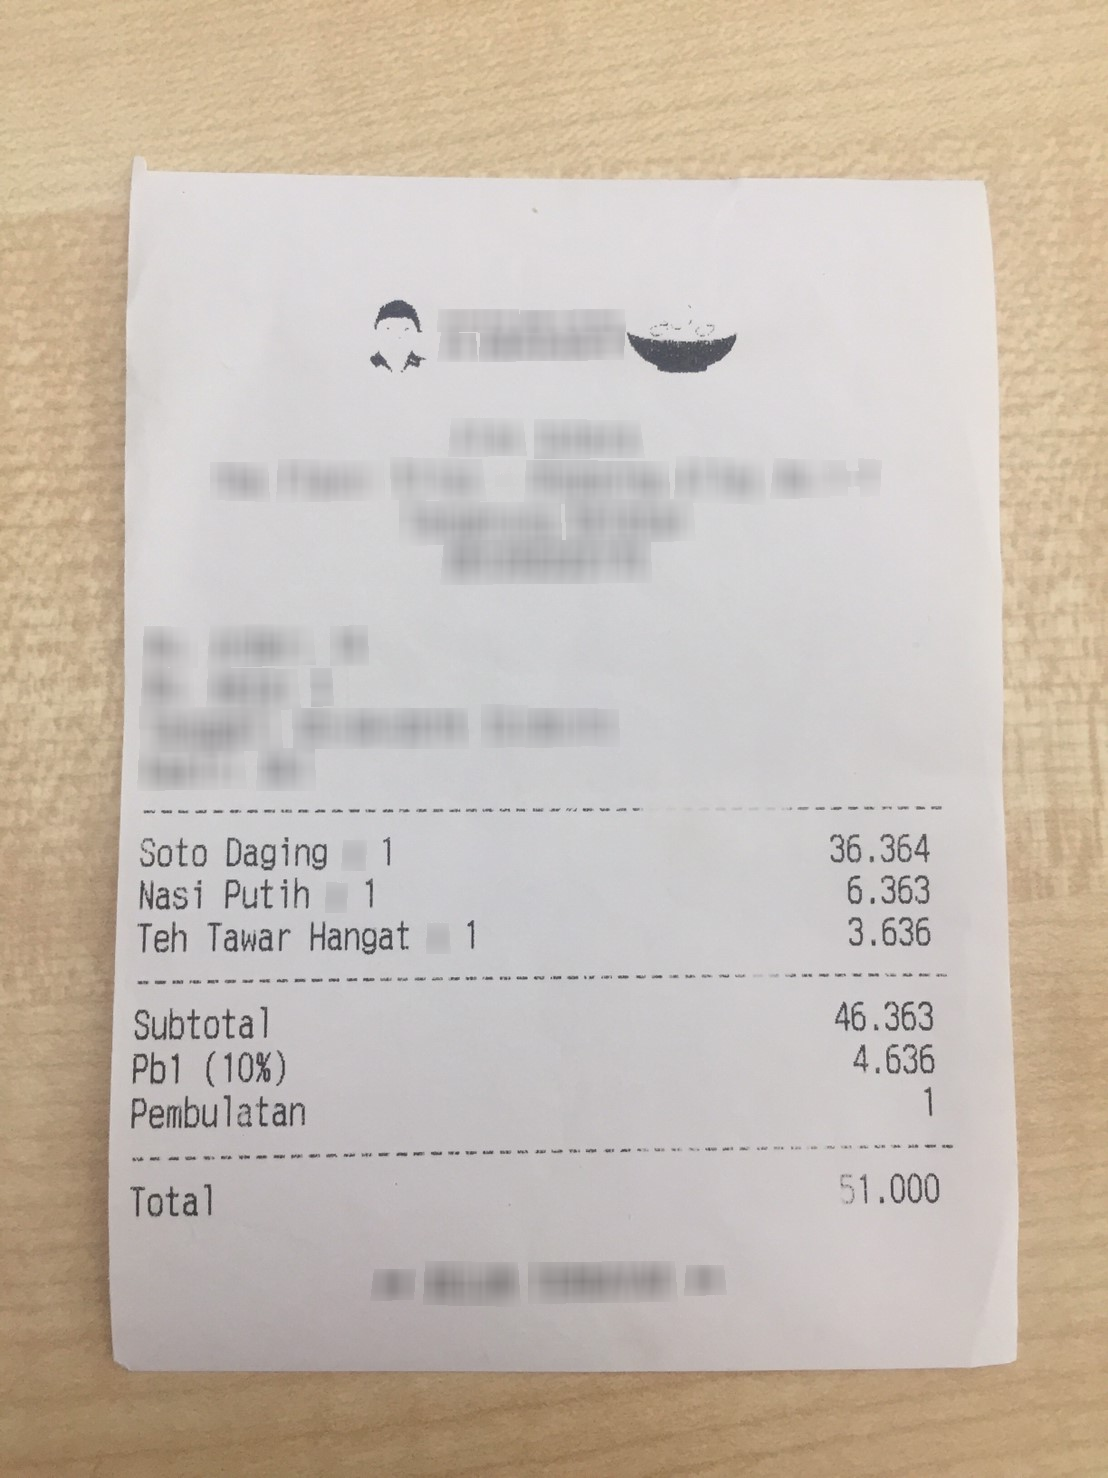
Number of items: 3
Subtotal: 46.363
Tax: 4.636
Other charges: 1
Total: 51.000
OCR text regions:
text: Soto
text: Daging
text: 1
text: 36.364
text: Nasi
text: Putih
text: 1
text: 6.363
text: Teh
text: Tawar
text: Hangat
text: 1
text: 3.636
text: Subtotal
text: 46.363
text: Pb1
text: (10%)
text: 4.636
text: Pembulatan
text: 1
text: Total
text: 51.000